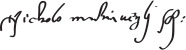
Signature of: niccolò machiavelli